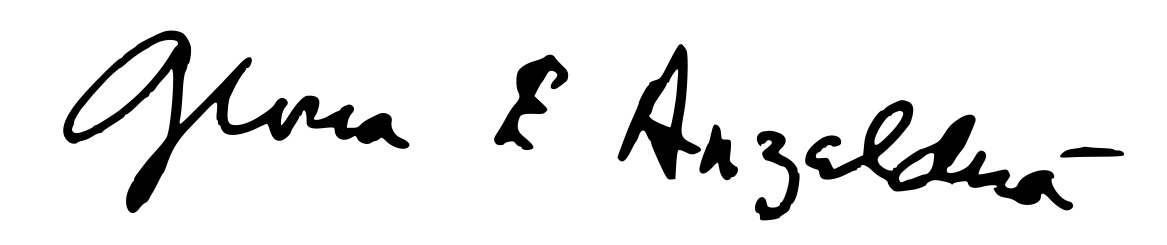
Signature of: gloria e anzaldúa